Question: What is the appraised value of the property as recorded in the document?
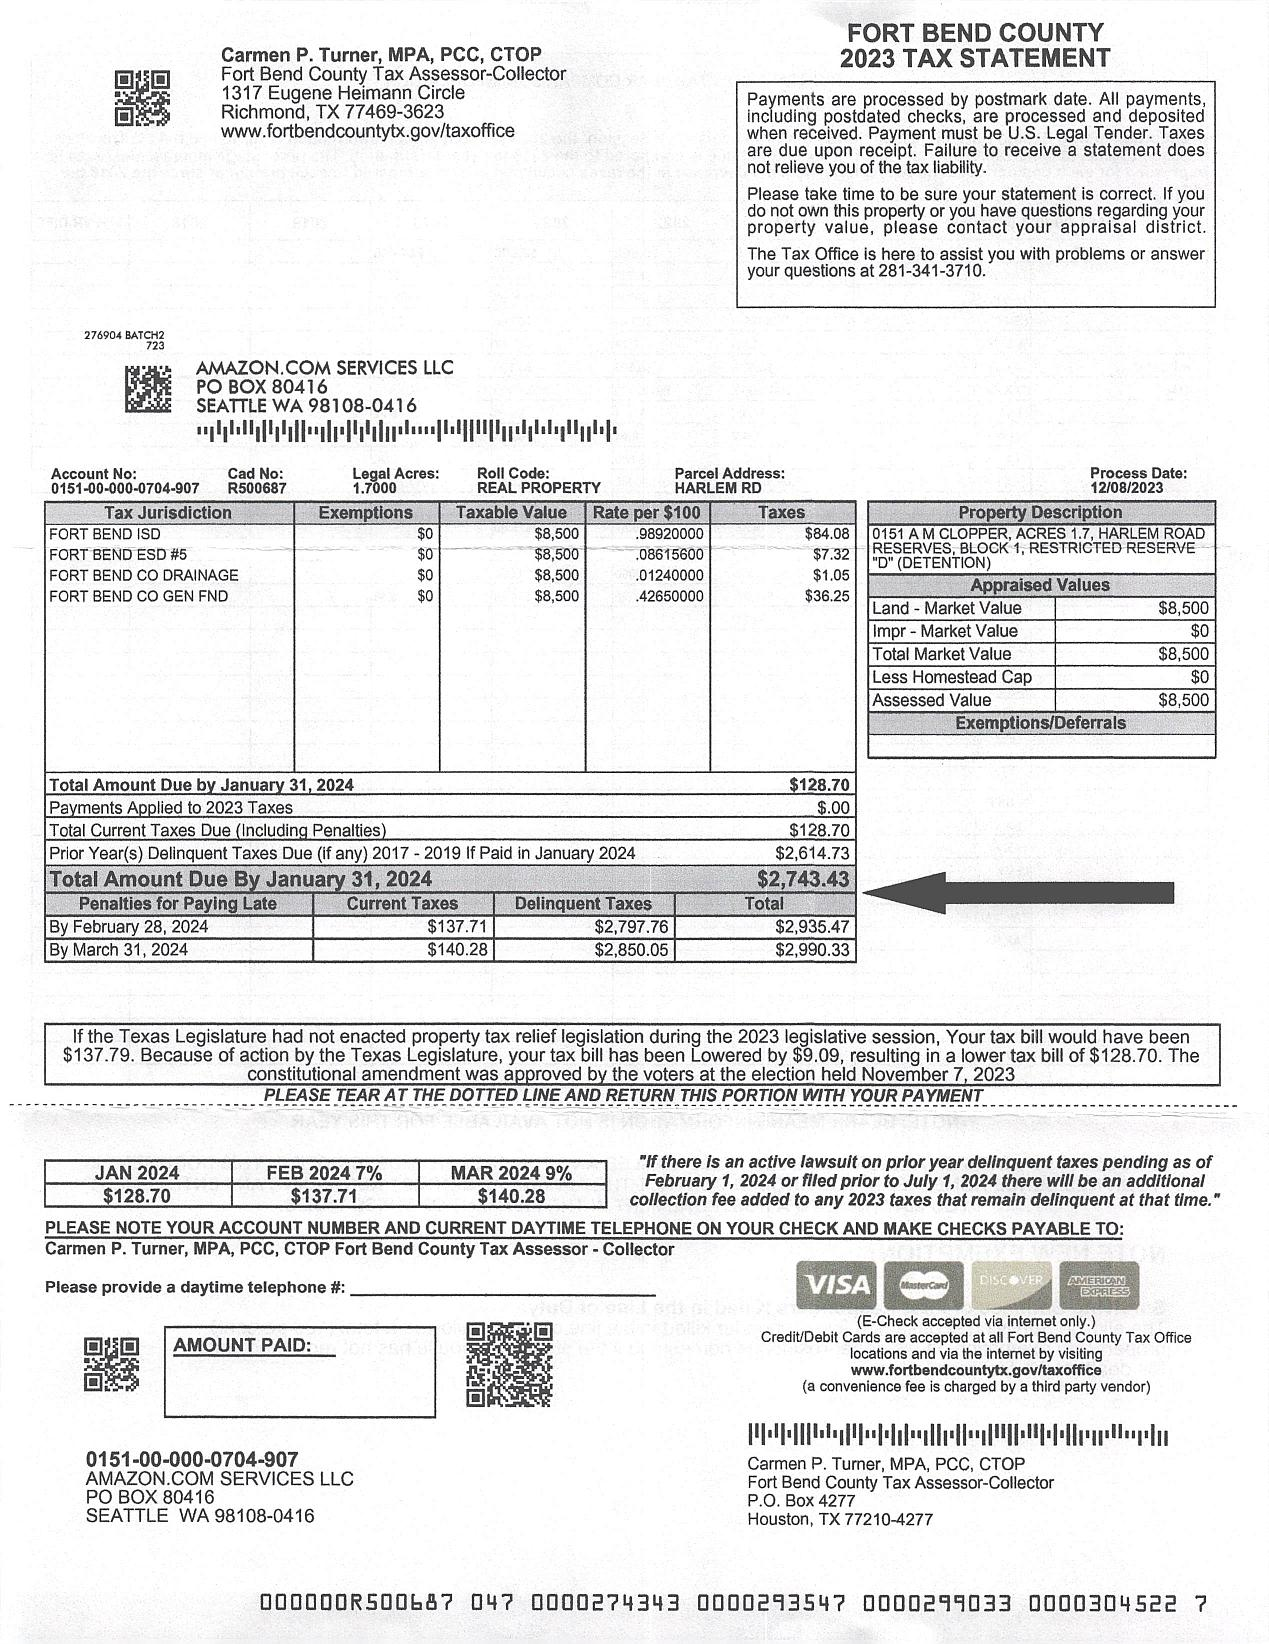
Answer: "Land - Market Value: $8,500"